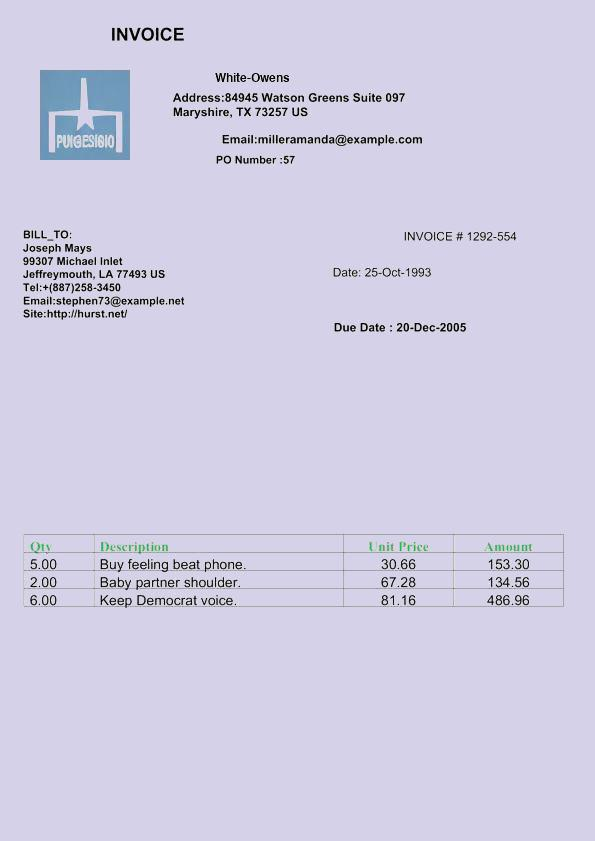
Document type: Invoice